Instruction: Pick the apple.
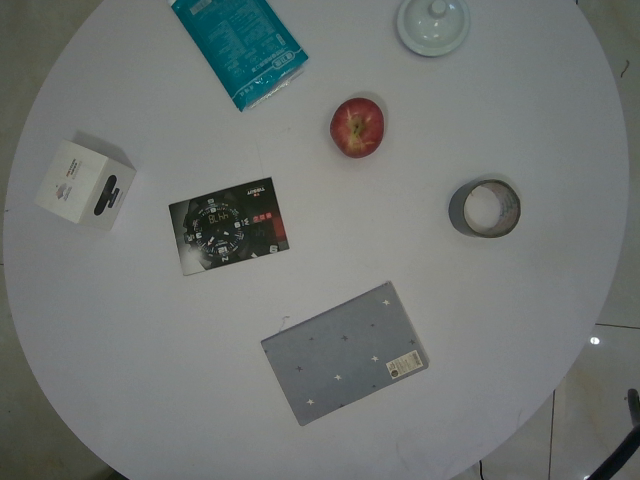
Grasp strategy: vertical